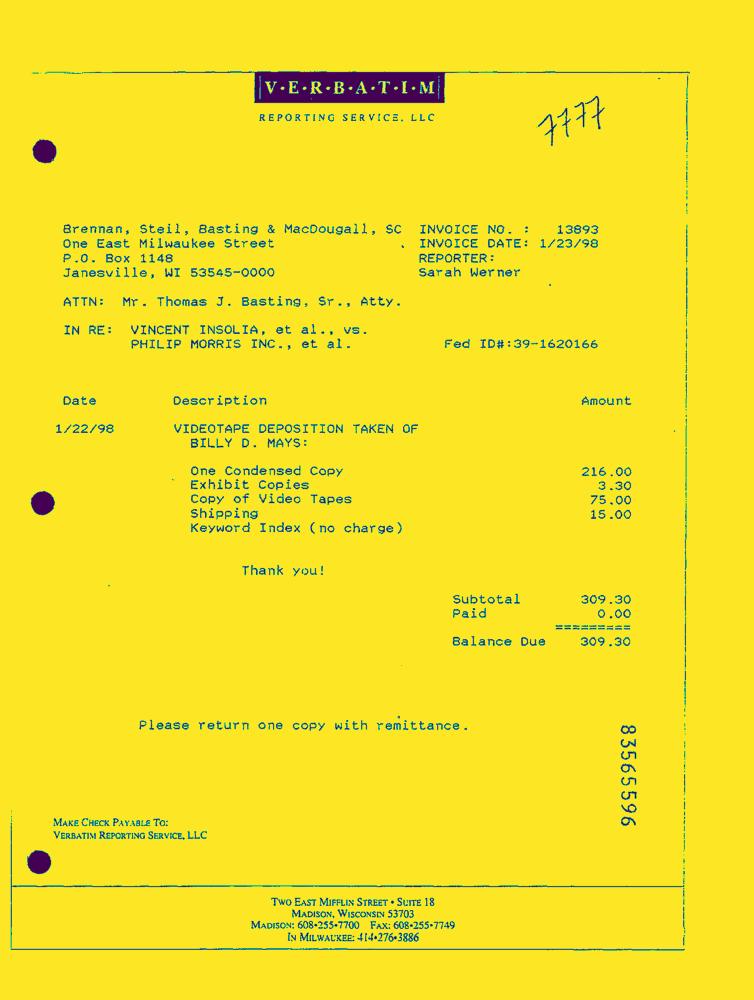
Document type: Invoice-Doc